Question: Explain the disease:
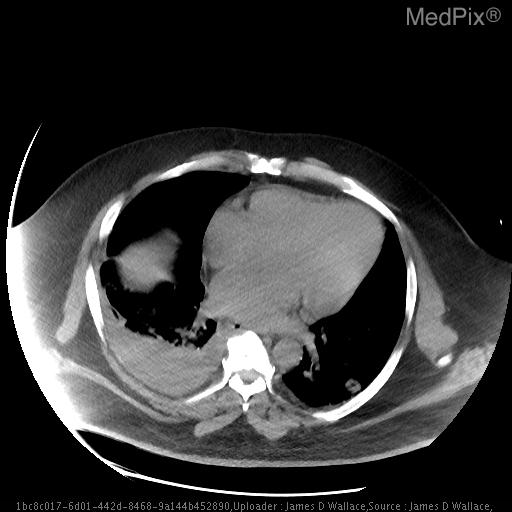
Answer: The disease is discussed as: Septic Pulmonary Emboli